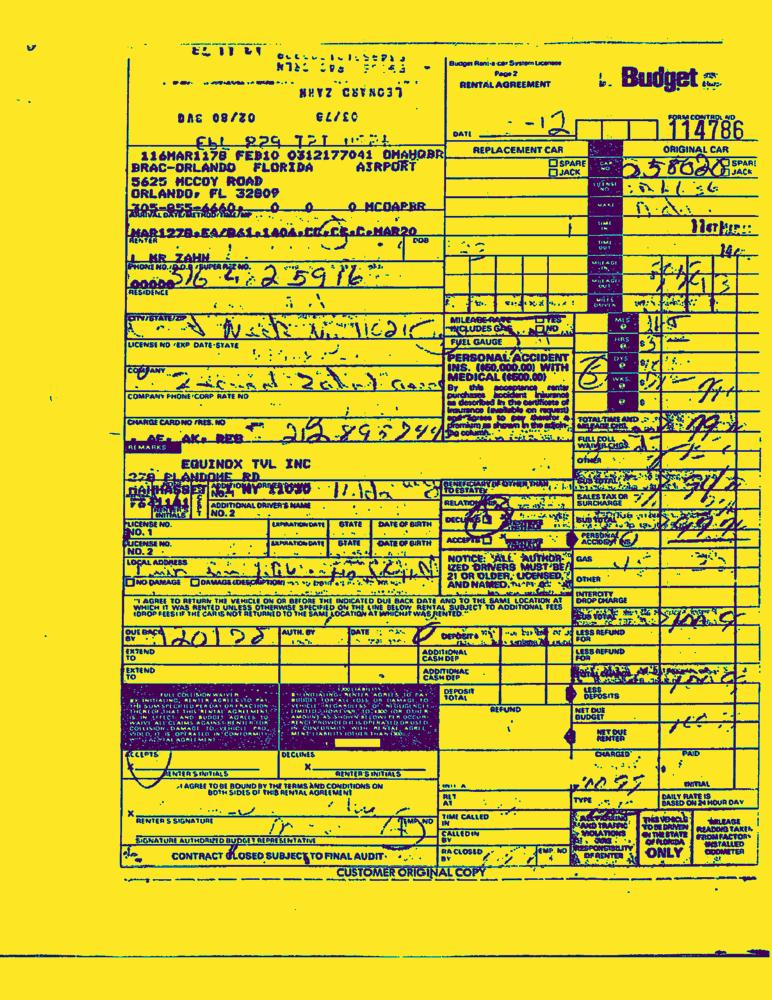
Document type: Invoice-Doc